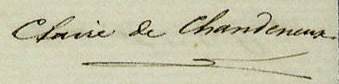
Signature of: claire de chandeneux